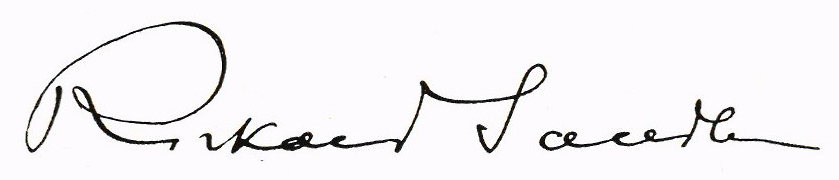
Signature of: rickard sandler